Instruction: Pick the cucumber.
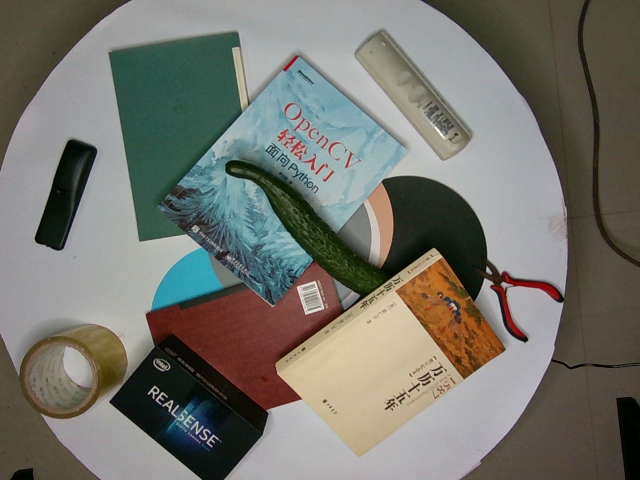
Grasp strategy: vertical